Question: What might the diagnosis be?
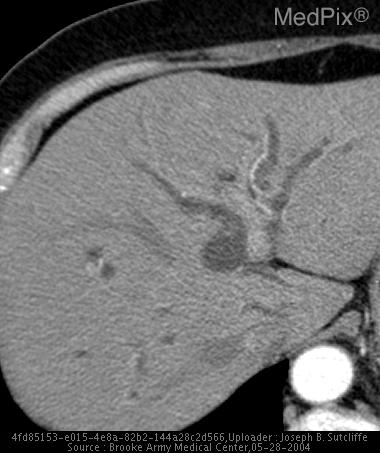
Answer: The possible diagnosis includes Pancreatic carcinoma
Mass due to chronic pancreatitis
Cholangiocarcinoma
Duodenal/ampullary carcinoma.